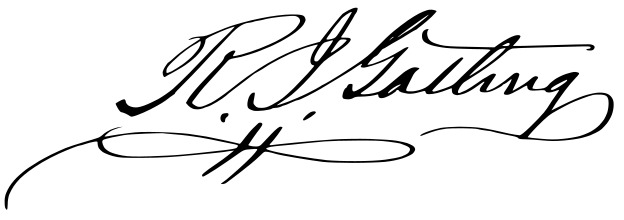
Signature of: richard jordan gatling